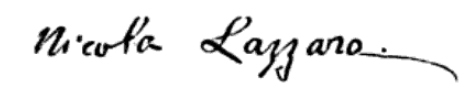
Signature of: nicola lazzaro